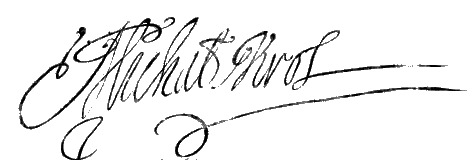
Signature of: michał korybut wiśniowiecki